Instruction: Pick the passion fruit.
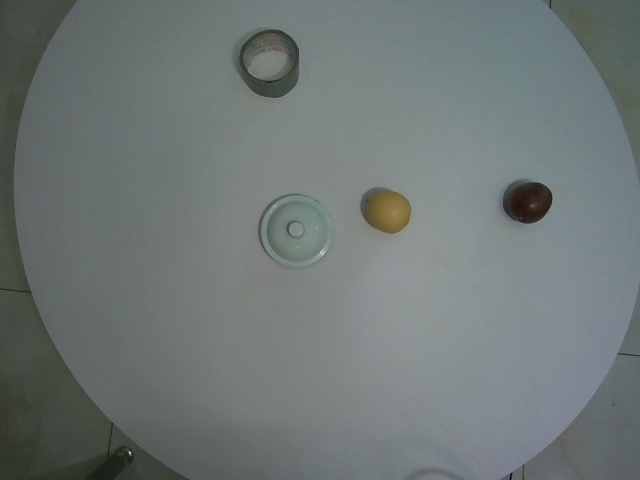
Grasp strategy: vertical